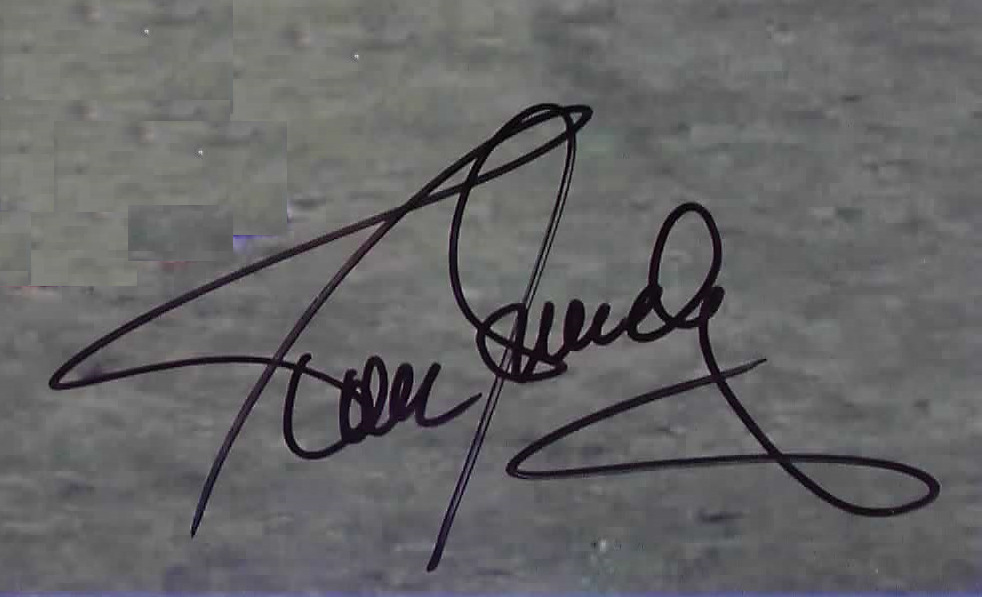
Signature of: tom sundby